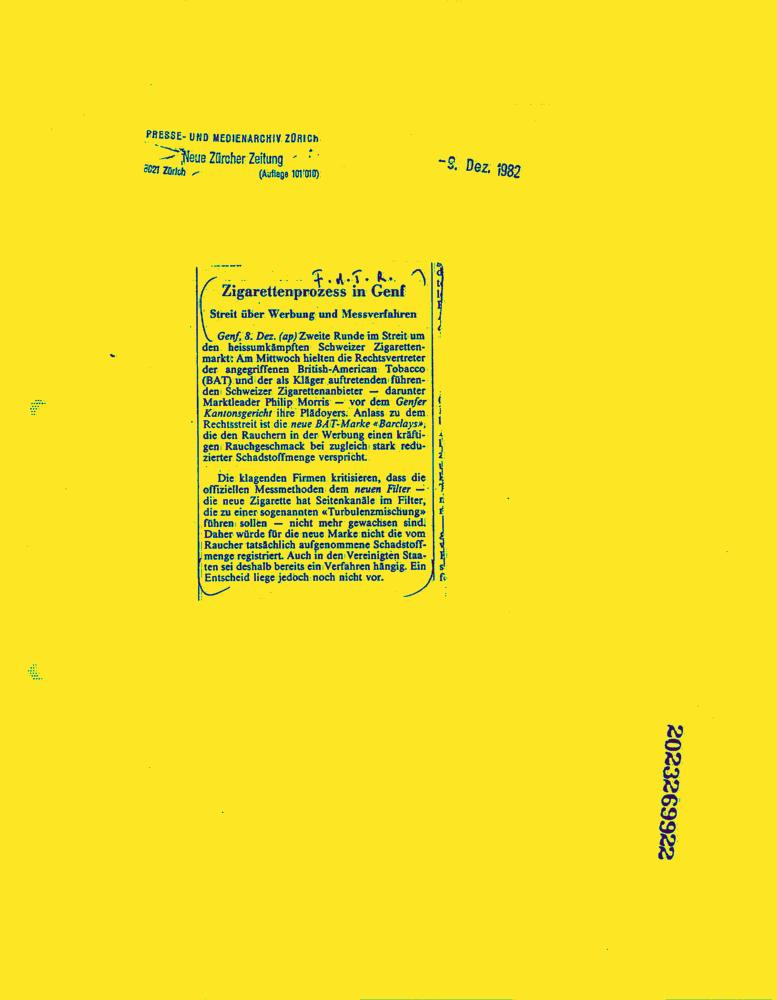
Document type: News-Article